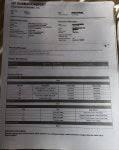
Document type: Invoice